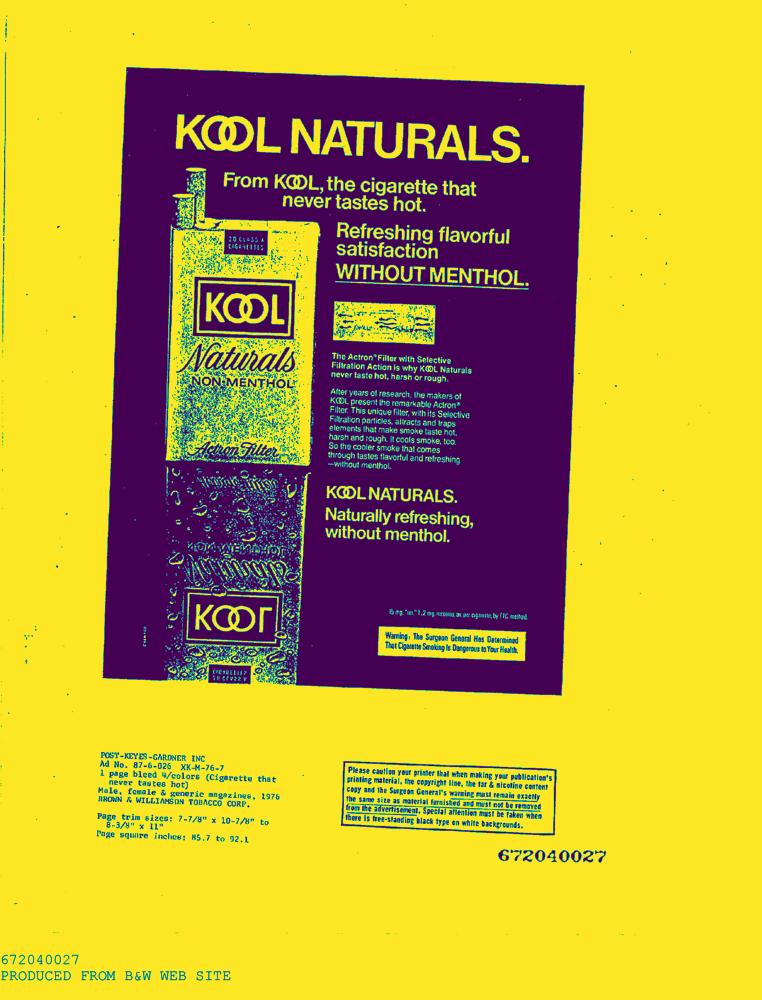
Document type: AD